Question: What is the estimated tax bill amount according to the document?
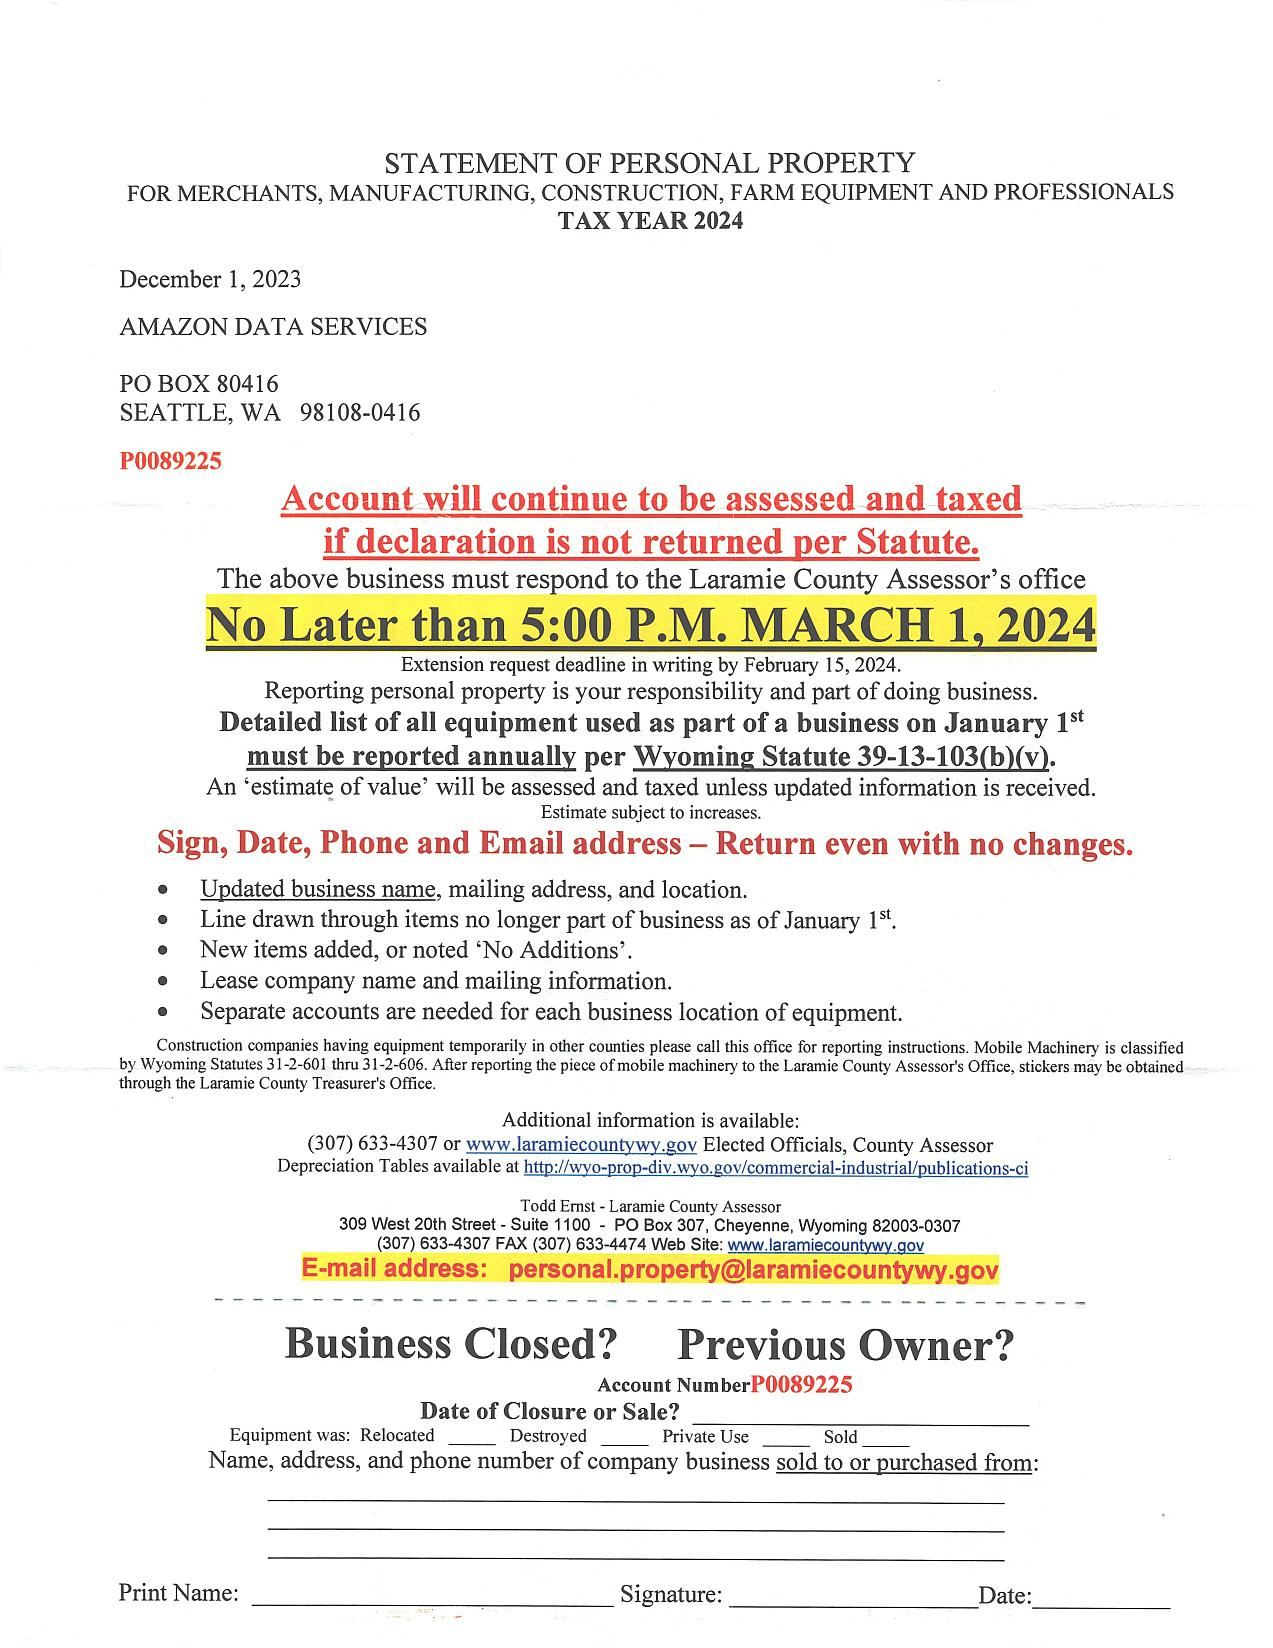
Answer: "An 'estimate of value' will be assessed and taxed unless updated information is received."